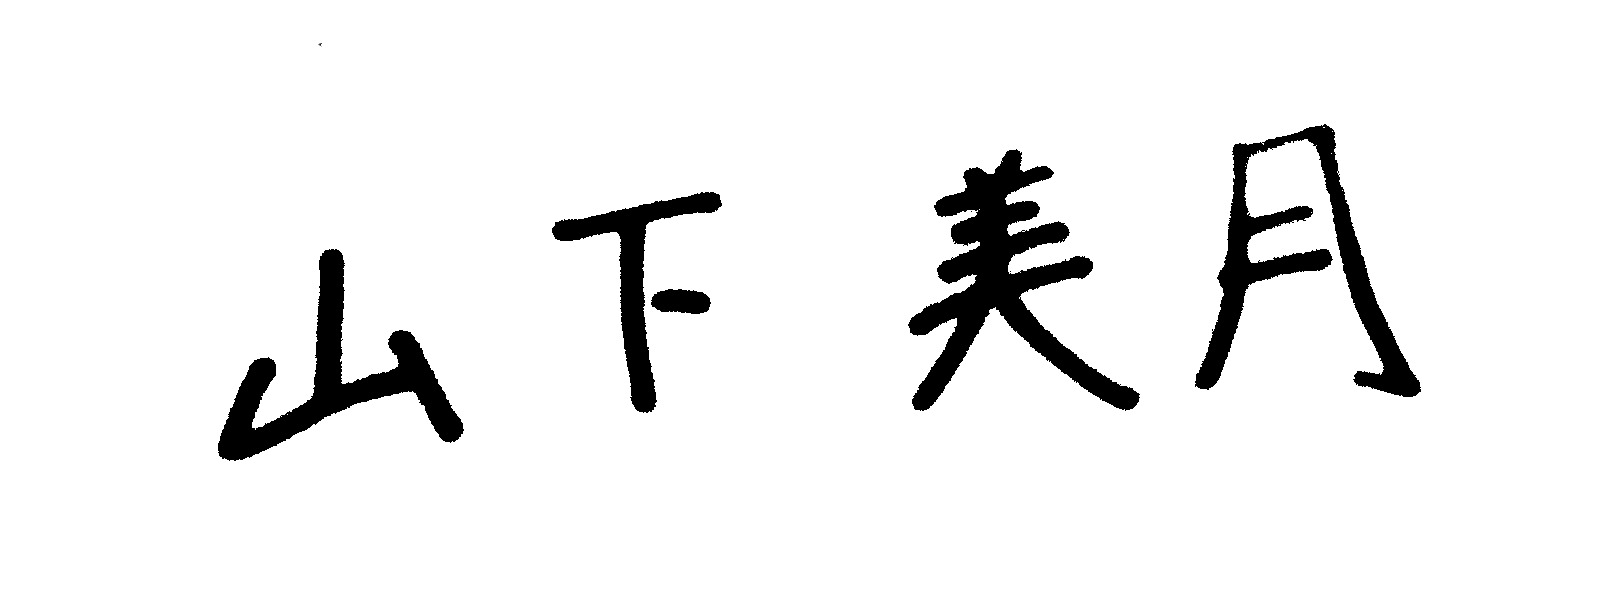
Signature of: mizuki yamashita